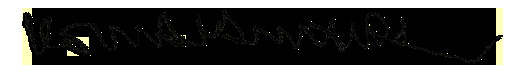
Signature of: kemal sunal